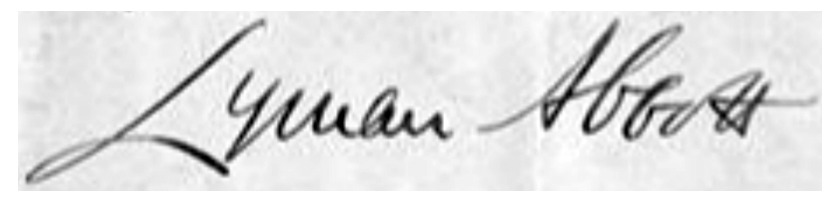
Signature of: lyman abbott